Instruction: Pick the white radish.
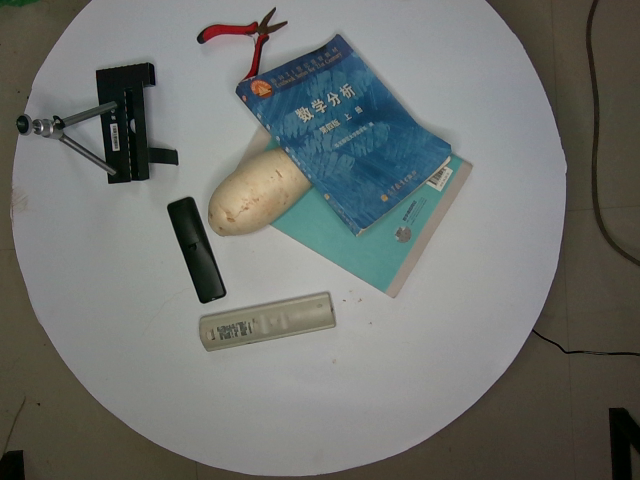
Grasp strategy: vertical